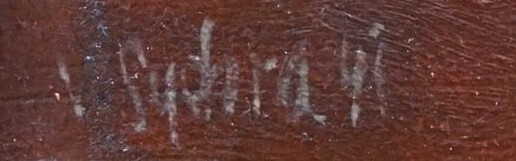
Signature of: vladimír sychra